Question: What is the total amount of taxes owed as per the document?
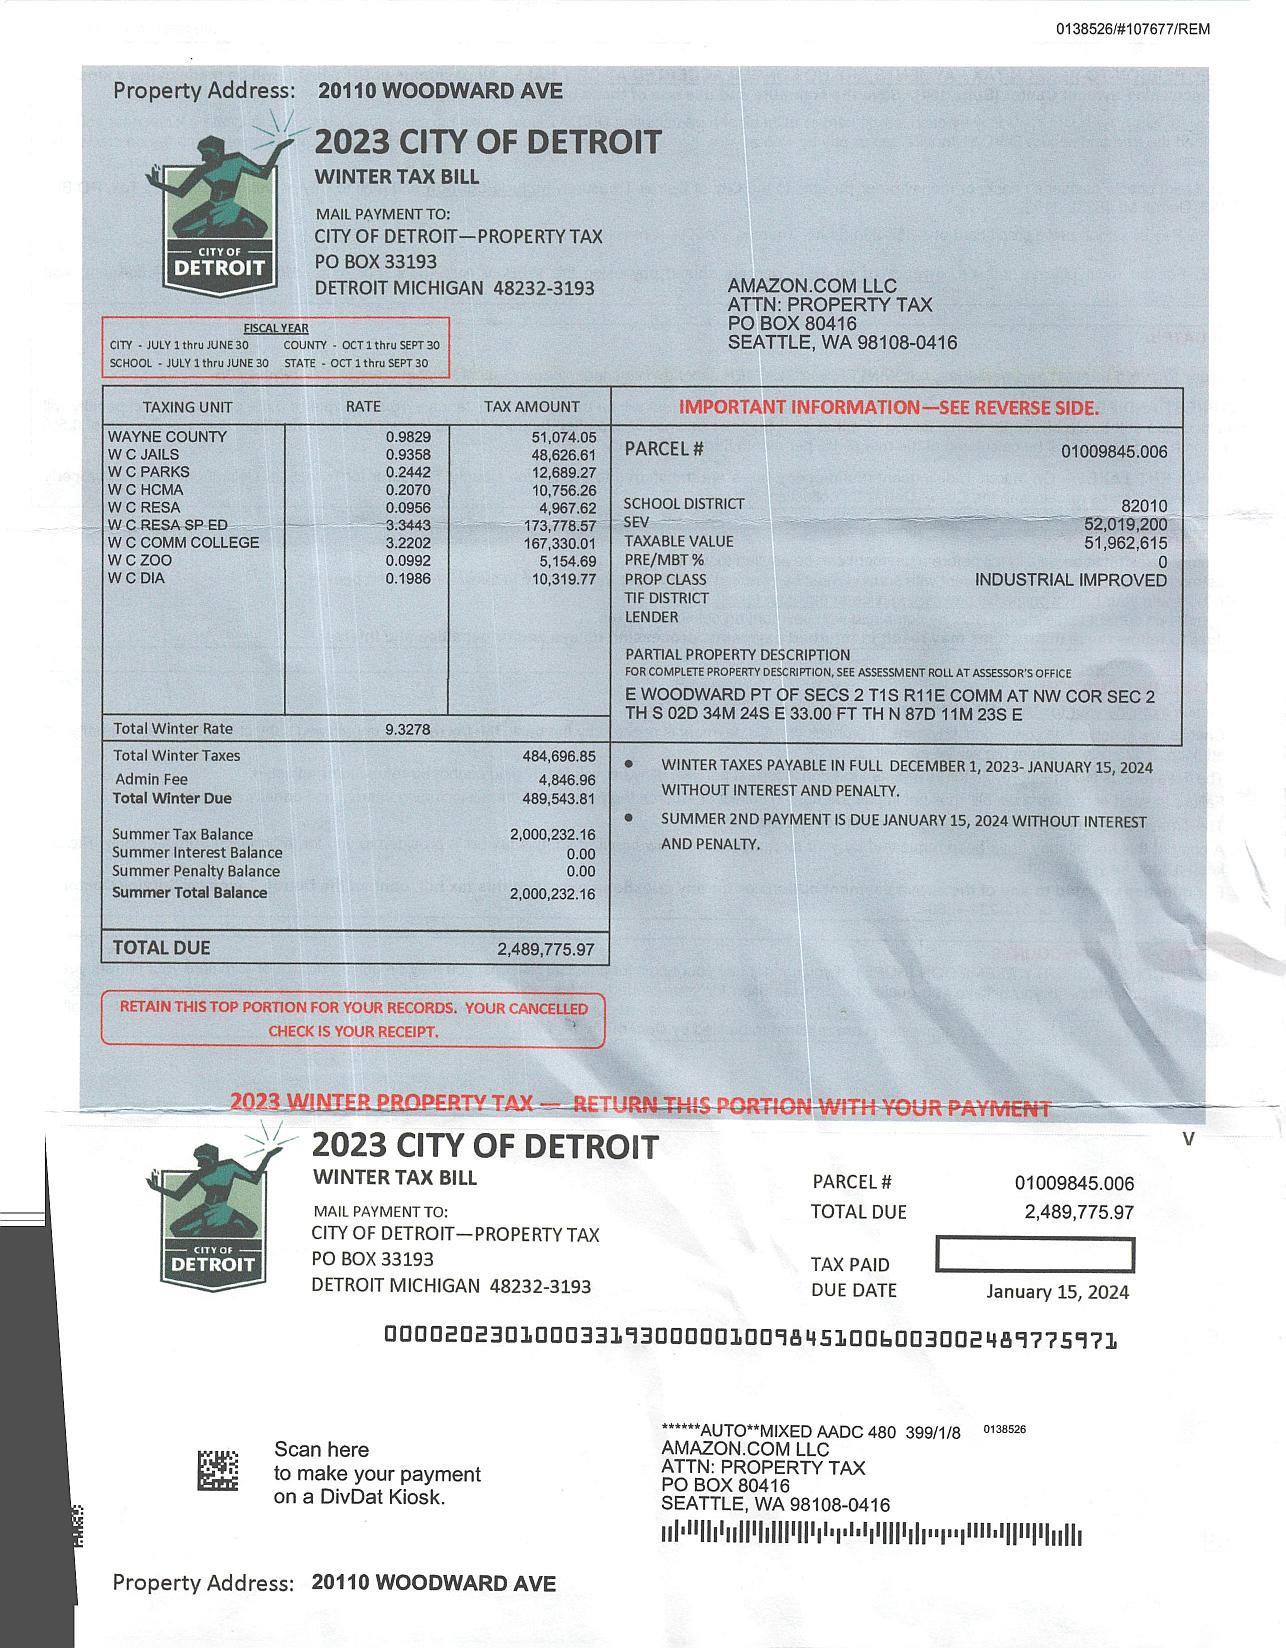
Answer: "2,489,775.97"